Question: What is the filing due date as per the document?
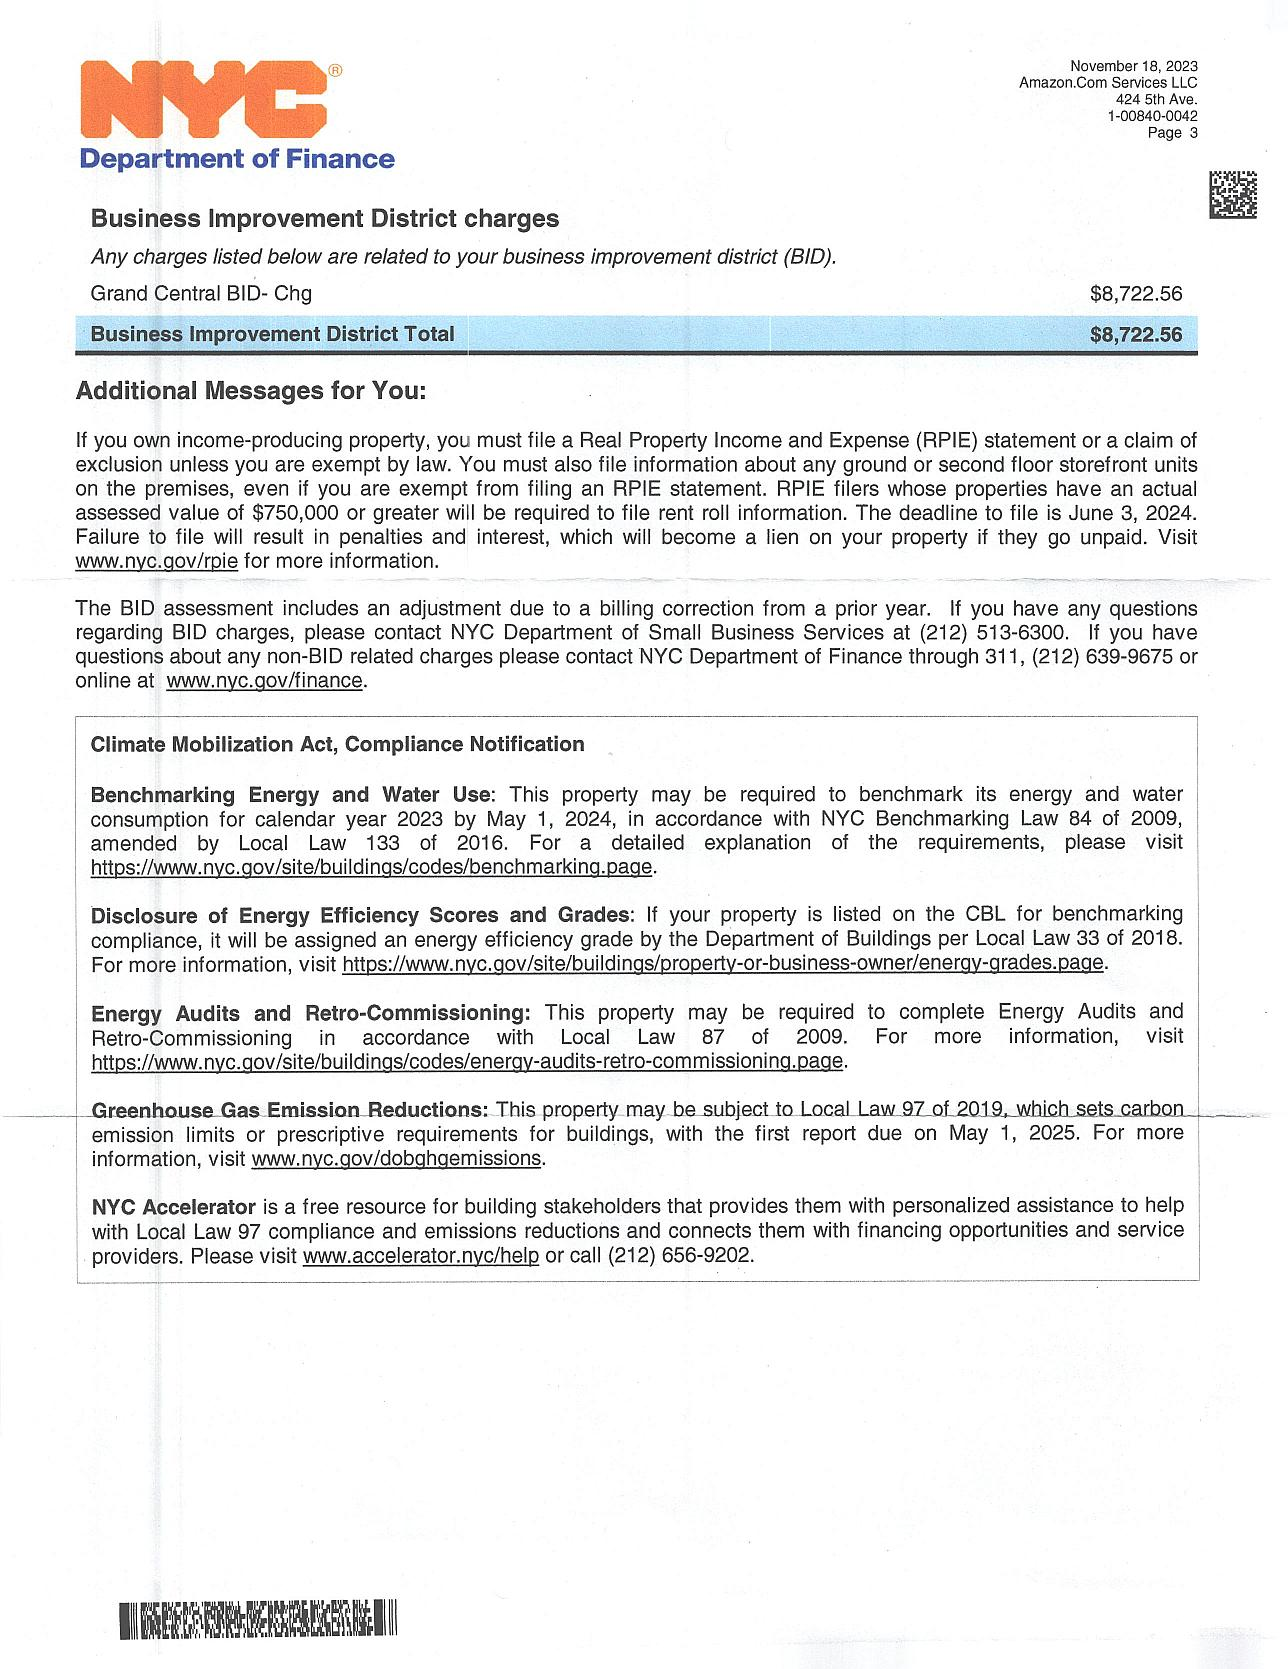
Answer: "3-Jun-24"